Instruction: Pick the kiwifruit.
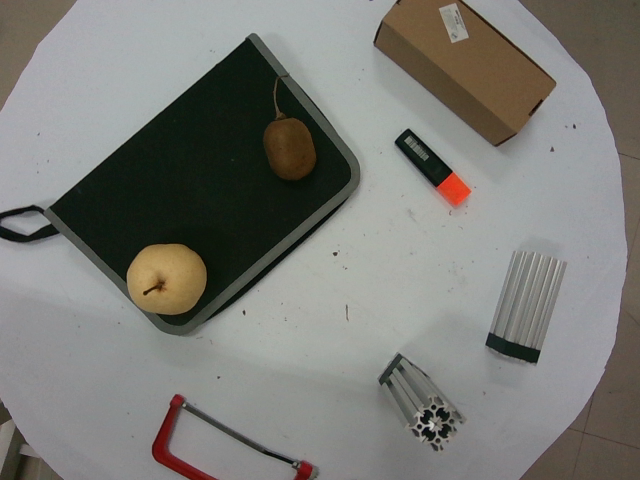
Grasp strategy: vertical